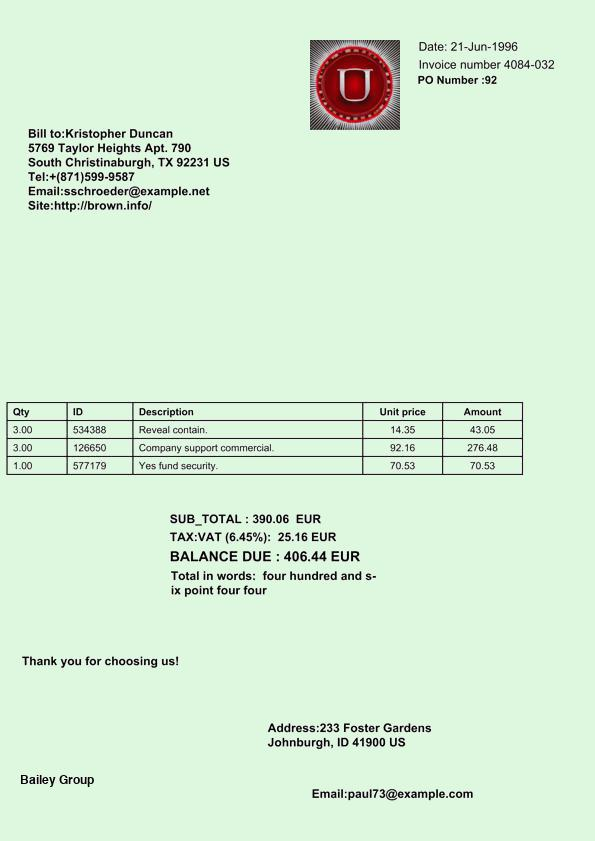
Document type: Invoice